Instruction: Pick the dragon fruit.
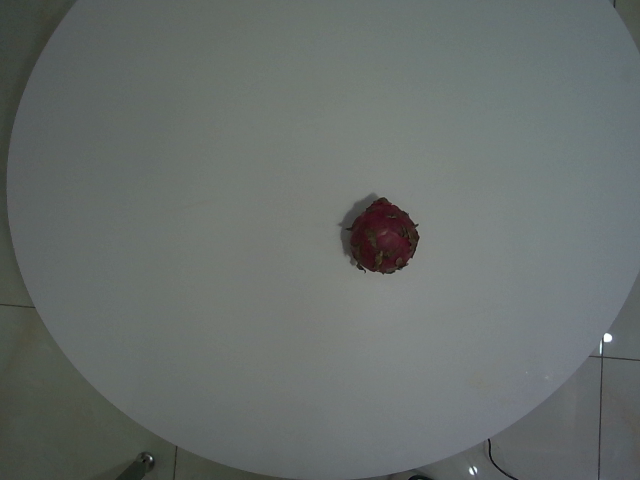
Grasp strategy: vertical